Question: What is the estimated tax bill amount according to the document?
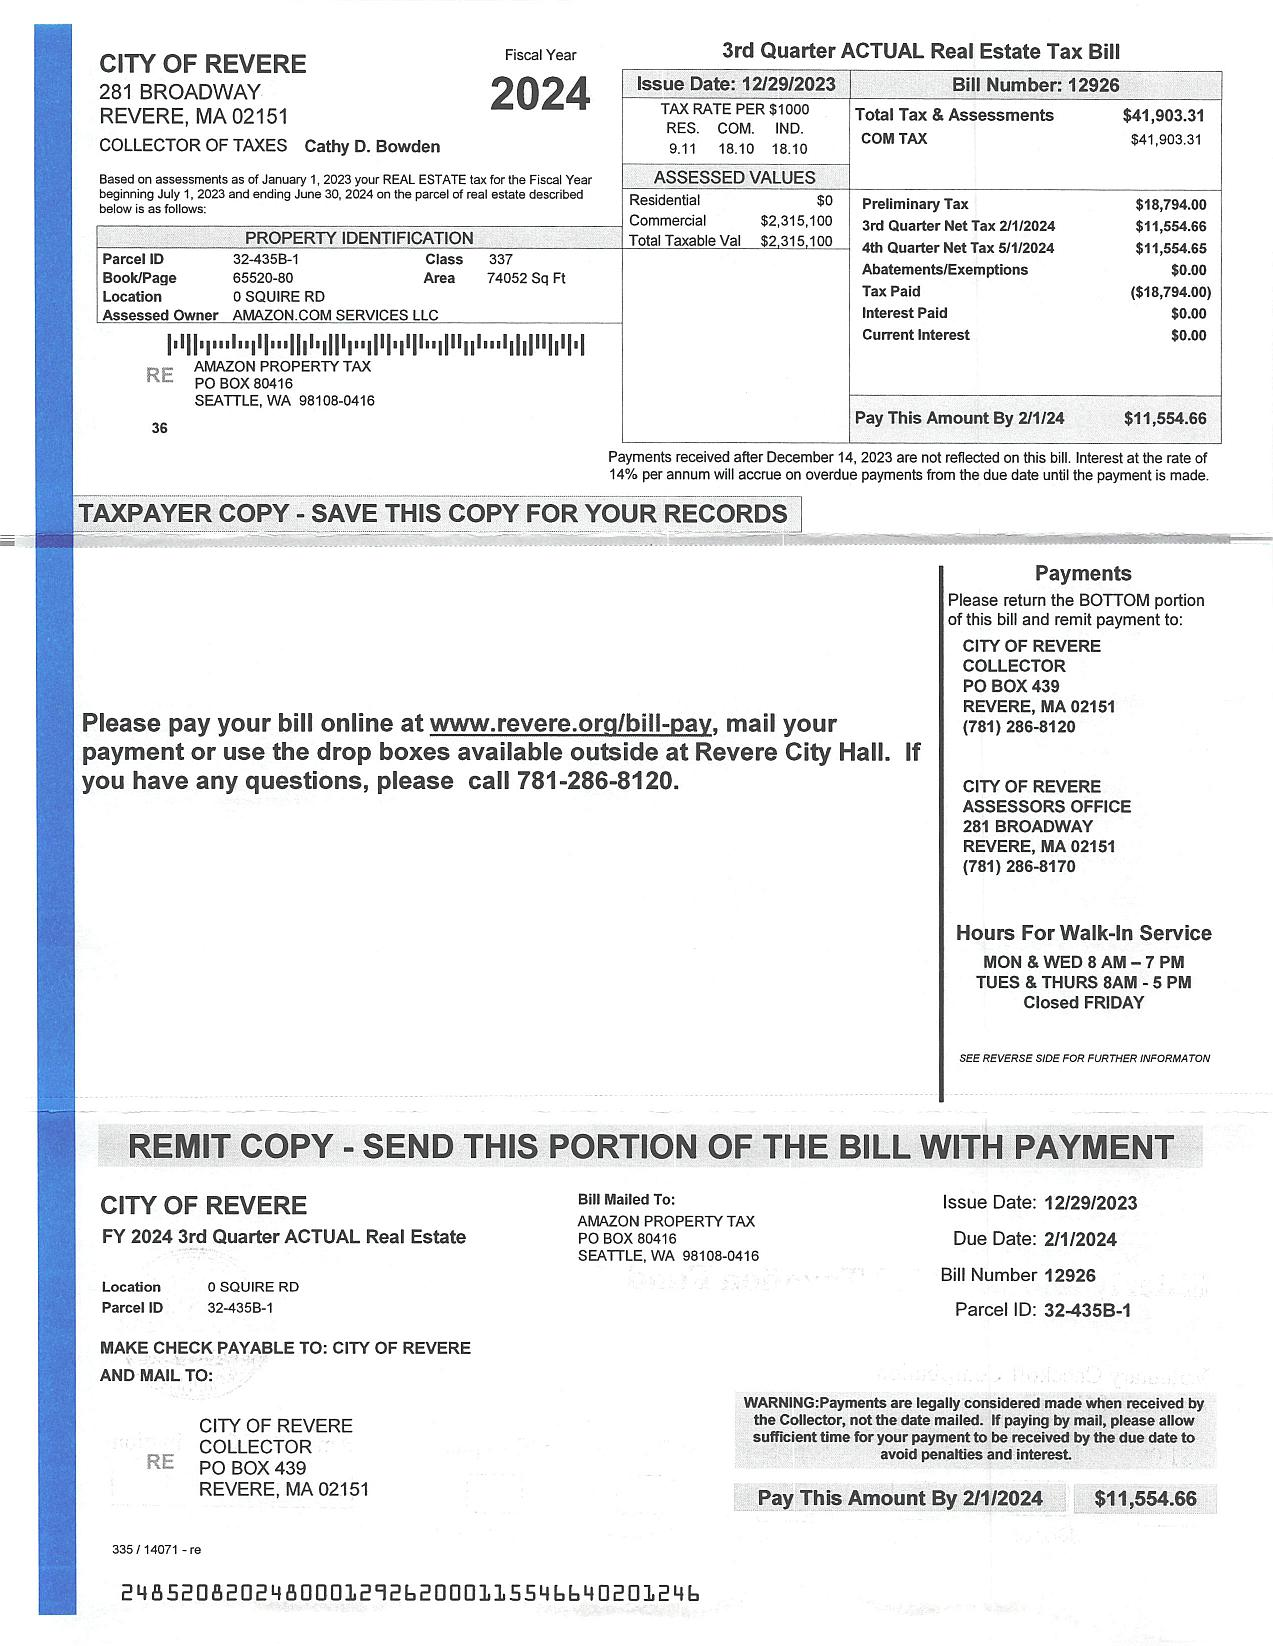
Answer: "$11,554.66 "